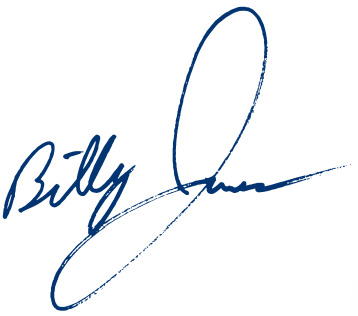
Signature of: billy jones